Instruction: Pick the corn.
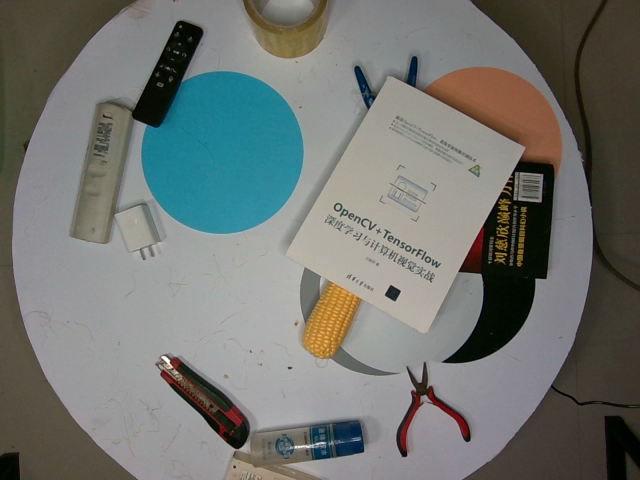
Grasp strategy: vertical